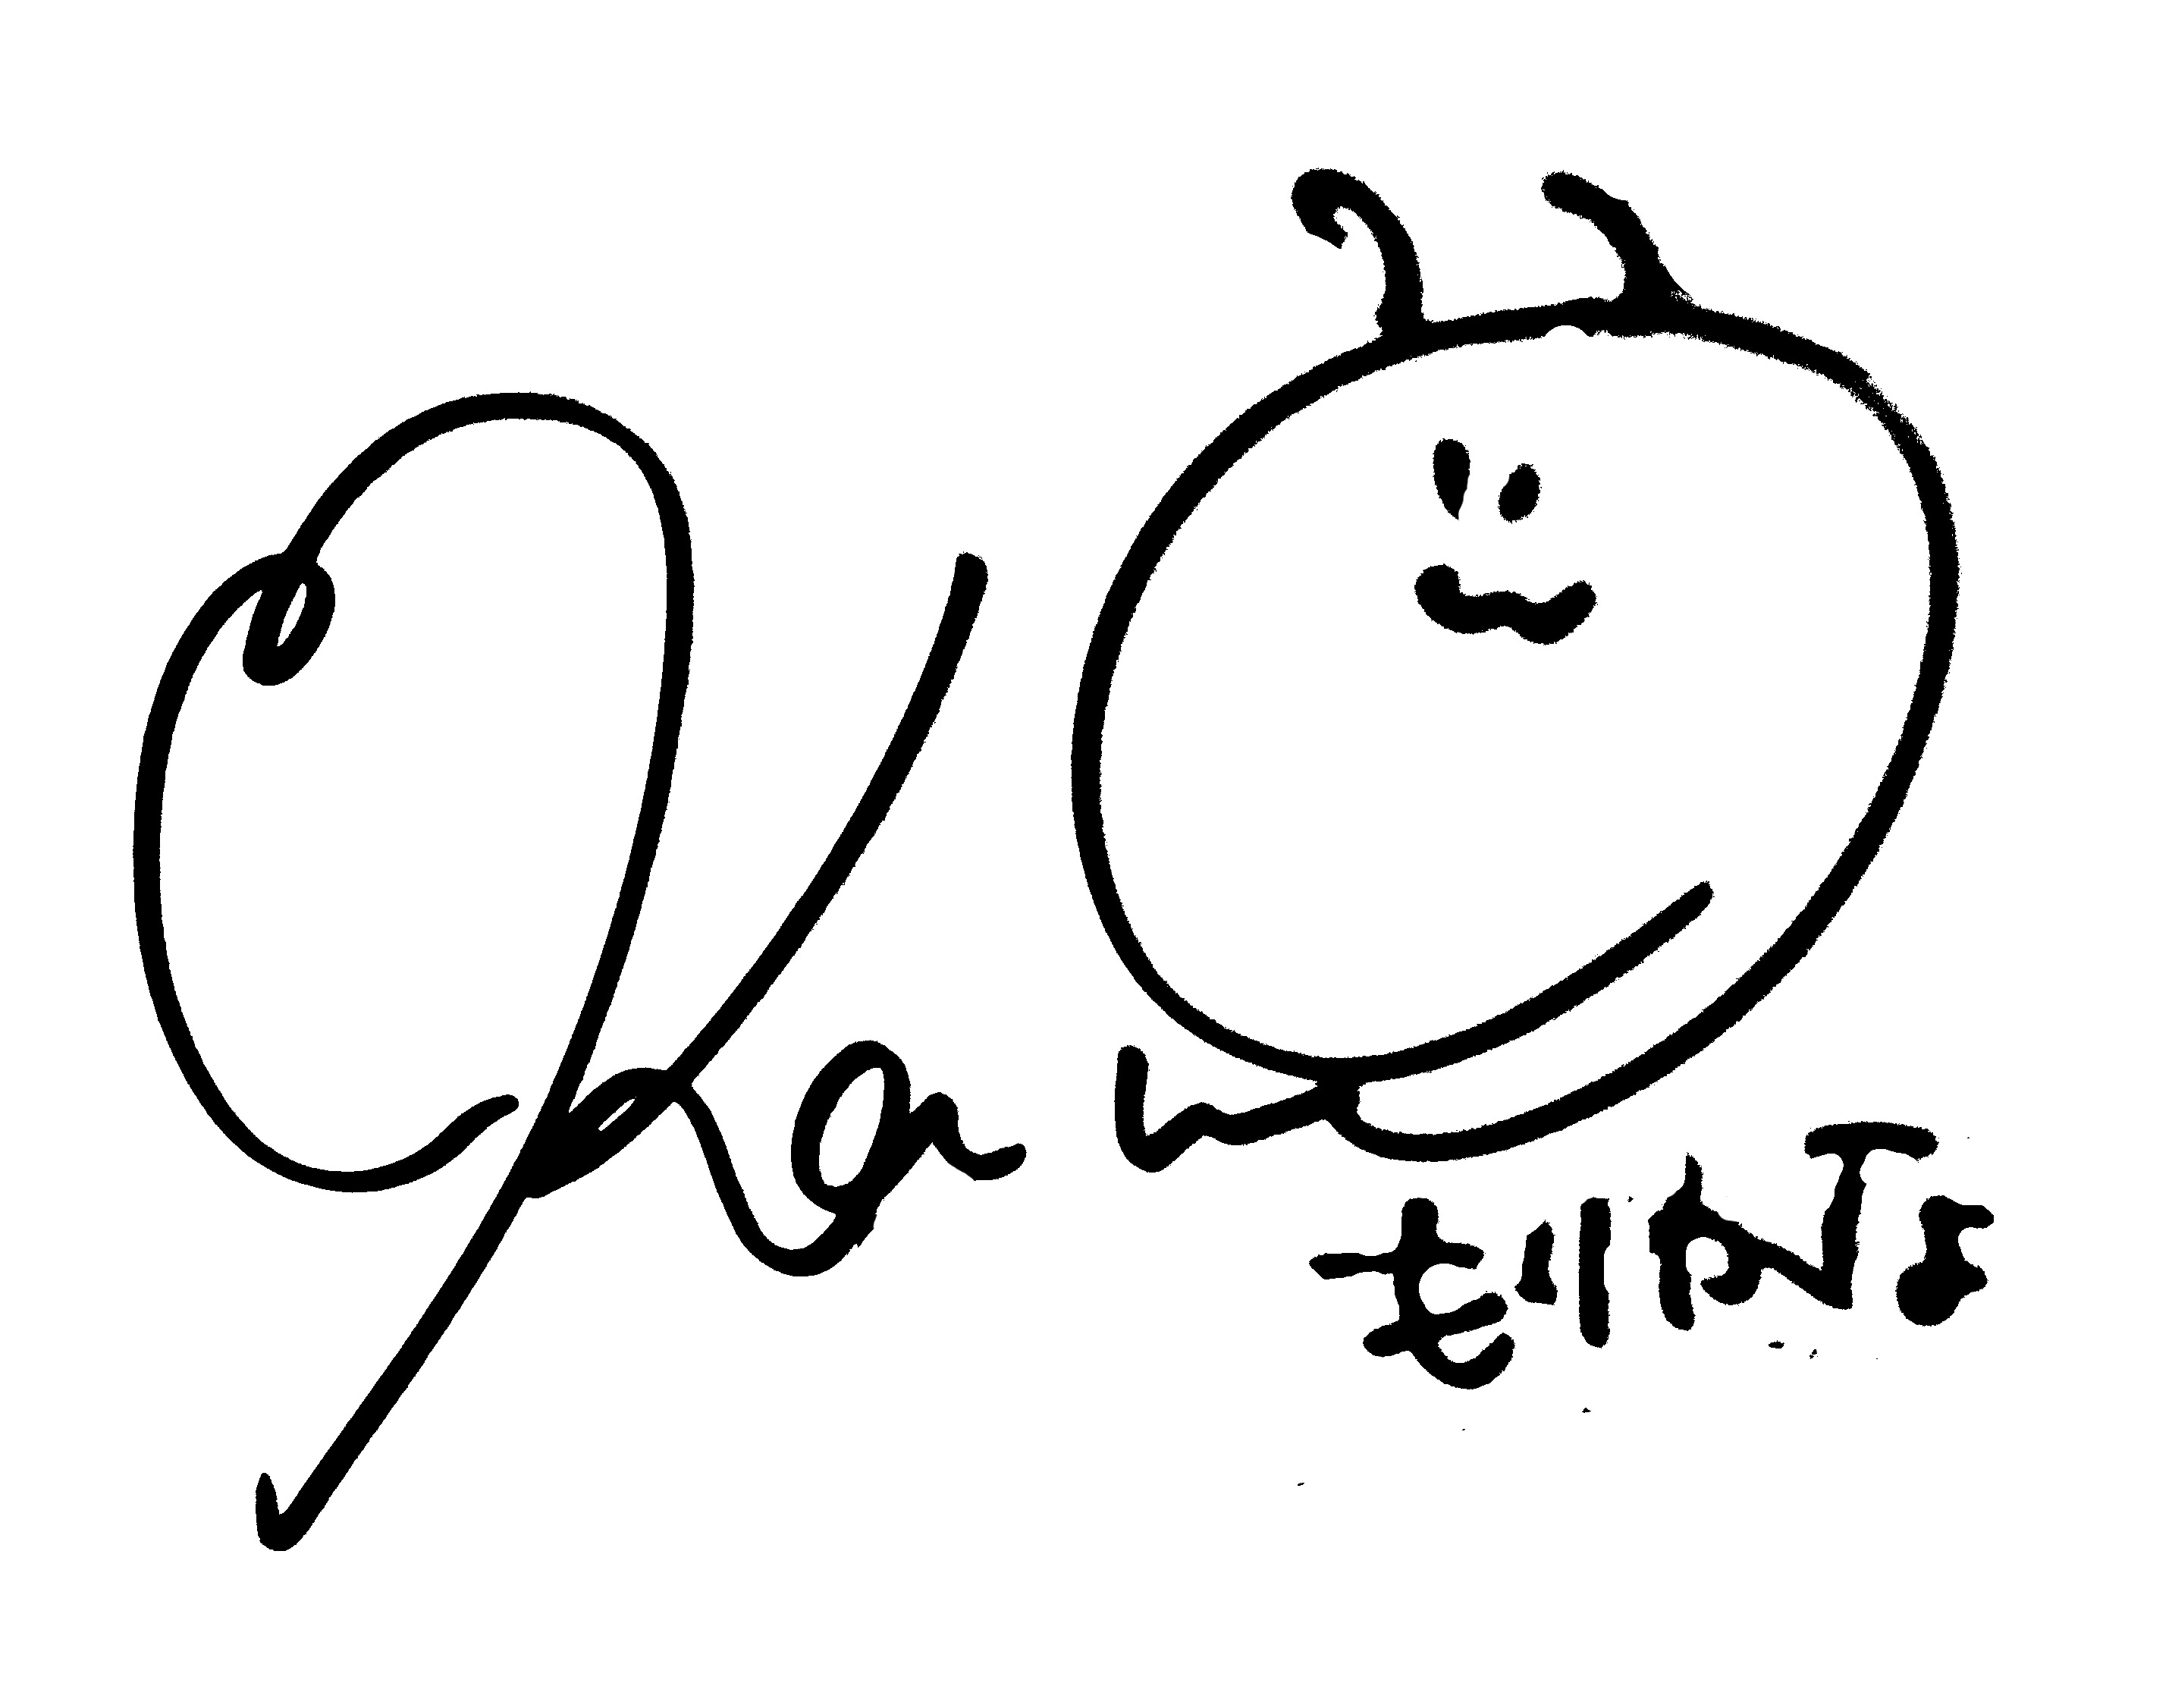
Signature of: kana morisawa